Question: Describe the condition in detail:
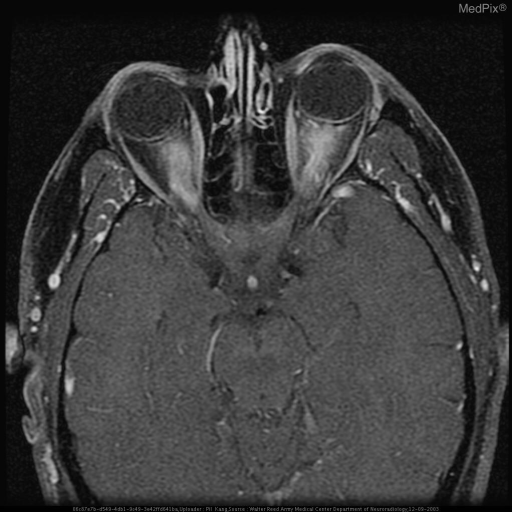
Answer: The disease is discussed as: Optic neuritis is an acute inflammatory optic neuropathy.  It is the most common type of optic neuropathy which causes acute visual loss in young to middle-aged adults.  Usual symptoms are acute reduction of visual acuity, pain (especially with eye movements), and papilledema. (1)

In a ten-year study of 388 patients who experienced acute optic neuritis, it was noted that the ten-year risk of developing multiple sclerosis was 38%.  Patients who had one or more typical lesions for MS on the MRI of the brain had 56% risk, and those without such lesions had 22% risk.  Among the patients with no typical MS lesions on the MRI of the brain, male gender, optic disc swelling, perpapillary hemorrhages, and retinal exudates were associated with a lower risk of developing MS. (2)

Another major cause of optic neuritis is acute disseminated encephalomyelitis (ADEM).  ADEM is a post-infectious inflammatory process, mediated by auto-reactive immune cells or antibodies.  It has been noted that bilateral optic neuritis and transverse myelitis are particularly suggestive of ADEM. (3)